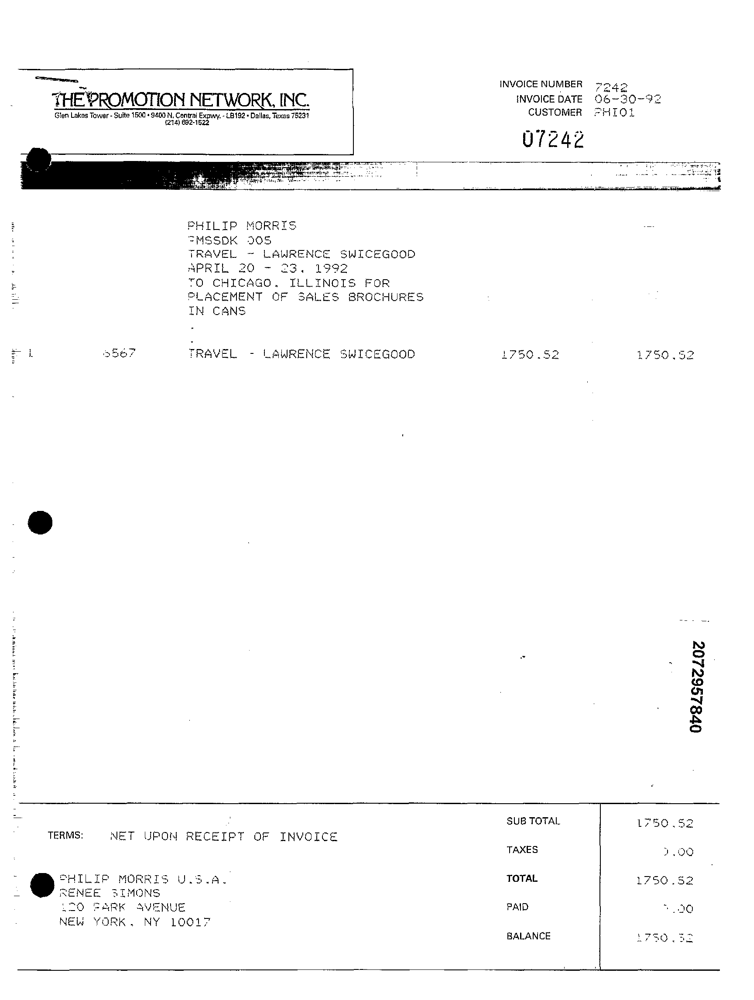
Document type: Invoice